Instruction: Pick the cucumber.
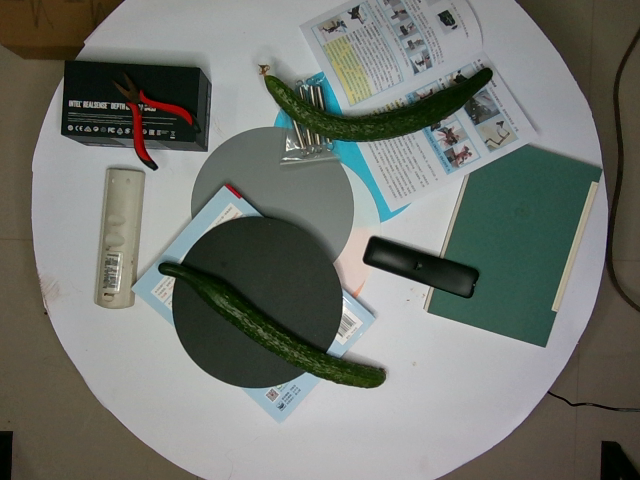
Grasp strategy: vertical